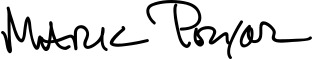
Signature of: mark pryor